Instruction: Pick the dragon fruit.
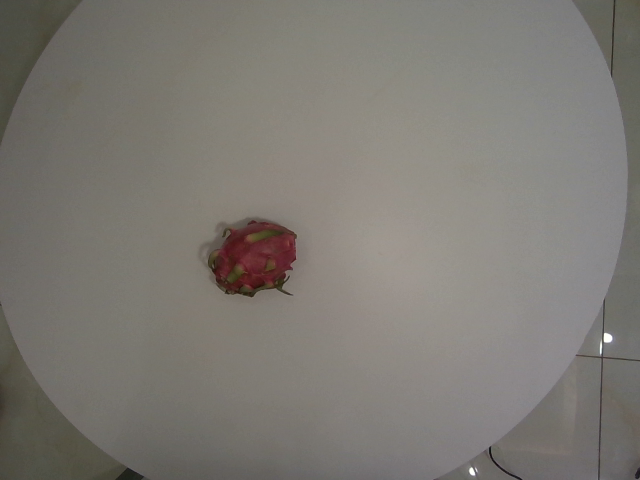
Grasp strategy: vertical